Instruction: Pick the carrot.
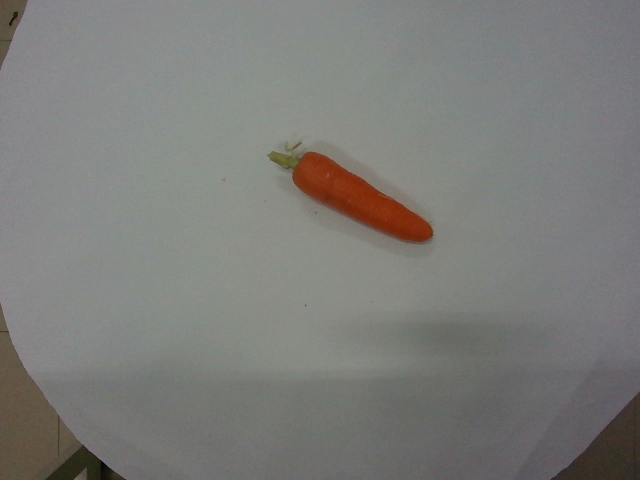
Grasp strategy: vertical